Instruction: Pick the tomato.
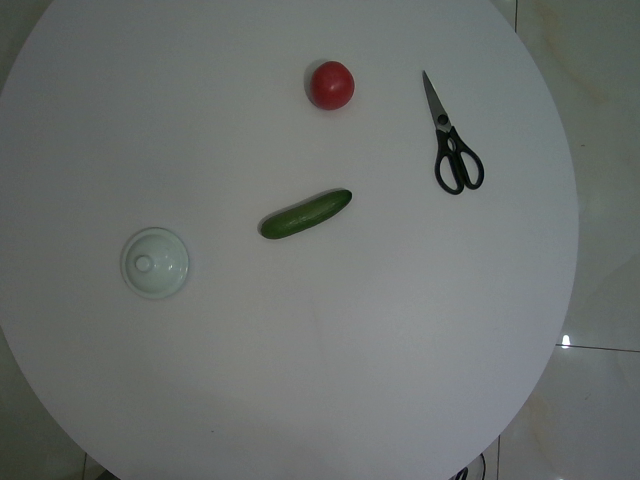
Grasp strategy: vertical